Question: Explain the disease:
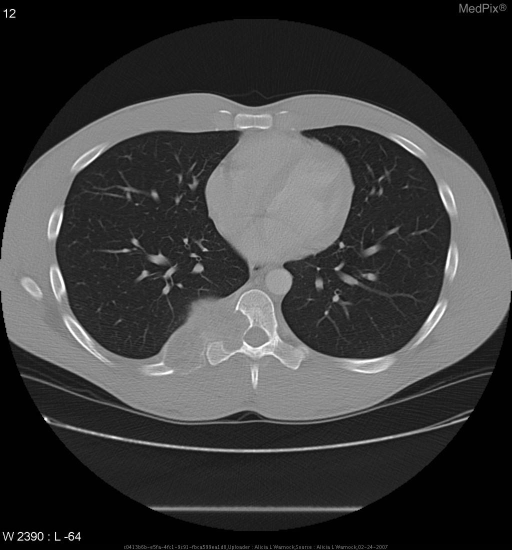
Answer: The disease is discussed as: The following list describes some familiar features tumors of the chondro-osseous origin, with mean age of presentation, most common anatomic location, likely radiographic findings, and histologic correlation given for each tumor.

chondroblastoma
•  20's
•  long bones, femur
•  lobulated mass, scalloped cortical margins, calcifications, cysts
•  chondroid matrix

chondromyxoid fibroma
•  20's & 30's
•  metaphysis of tibula/fibula
•  eccentric lytic lesion, decreased signal on T1
•  chondroid matrix with cytologic features of anaplastic processes

osteochondroma
•  teens & 20's
•  long bones, around knee
•  can be exophytic, but generally subperiosteal
•  osteoid and cartilage

giant cell
•  25-40
•  long bones
•  solitary, locally aggressive, highly expansile
•  giant cells

enchondroma
•  30's
•  long bones
•  oval, lytic, scalloped cortex
•  cartilage with layer of smooth, thin bone surrounding

chondrosarcoma
•  50's & 60's
•  femur, humerus, ribs, pelvis
•  luceny, calcifications, scalloped edges, and extension into soft tissues
•  cartilage with anaplasia

osteoblastoma, aggressive variant
•  20's
•  spine - vertebra and posterior elements
•  varies - lucent to sclerotic, can be expansile, adjacent bone thinning
•  osteoid, osteoblasts, spindle cells, cartilage (rare)

osteosarcoma
•  teens - 30's
•  long bones (knee)
•  vary - lytic, sclerotic, mixed
•  osteoblasts, chondroblasts, fibroblasts